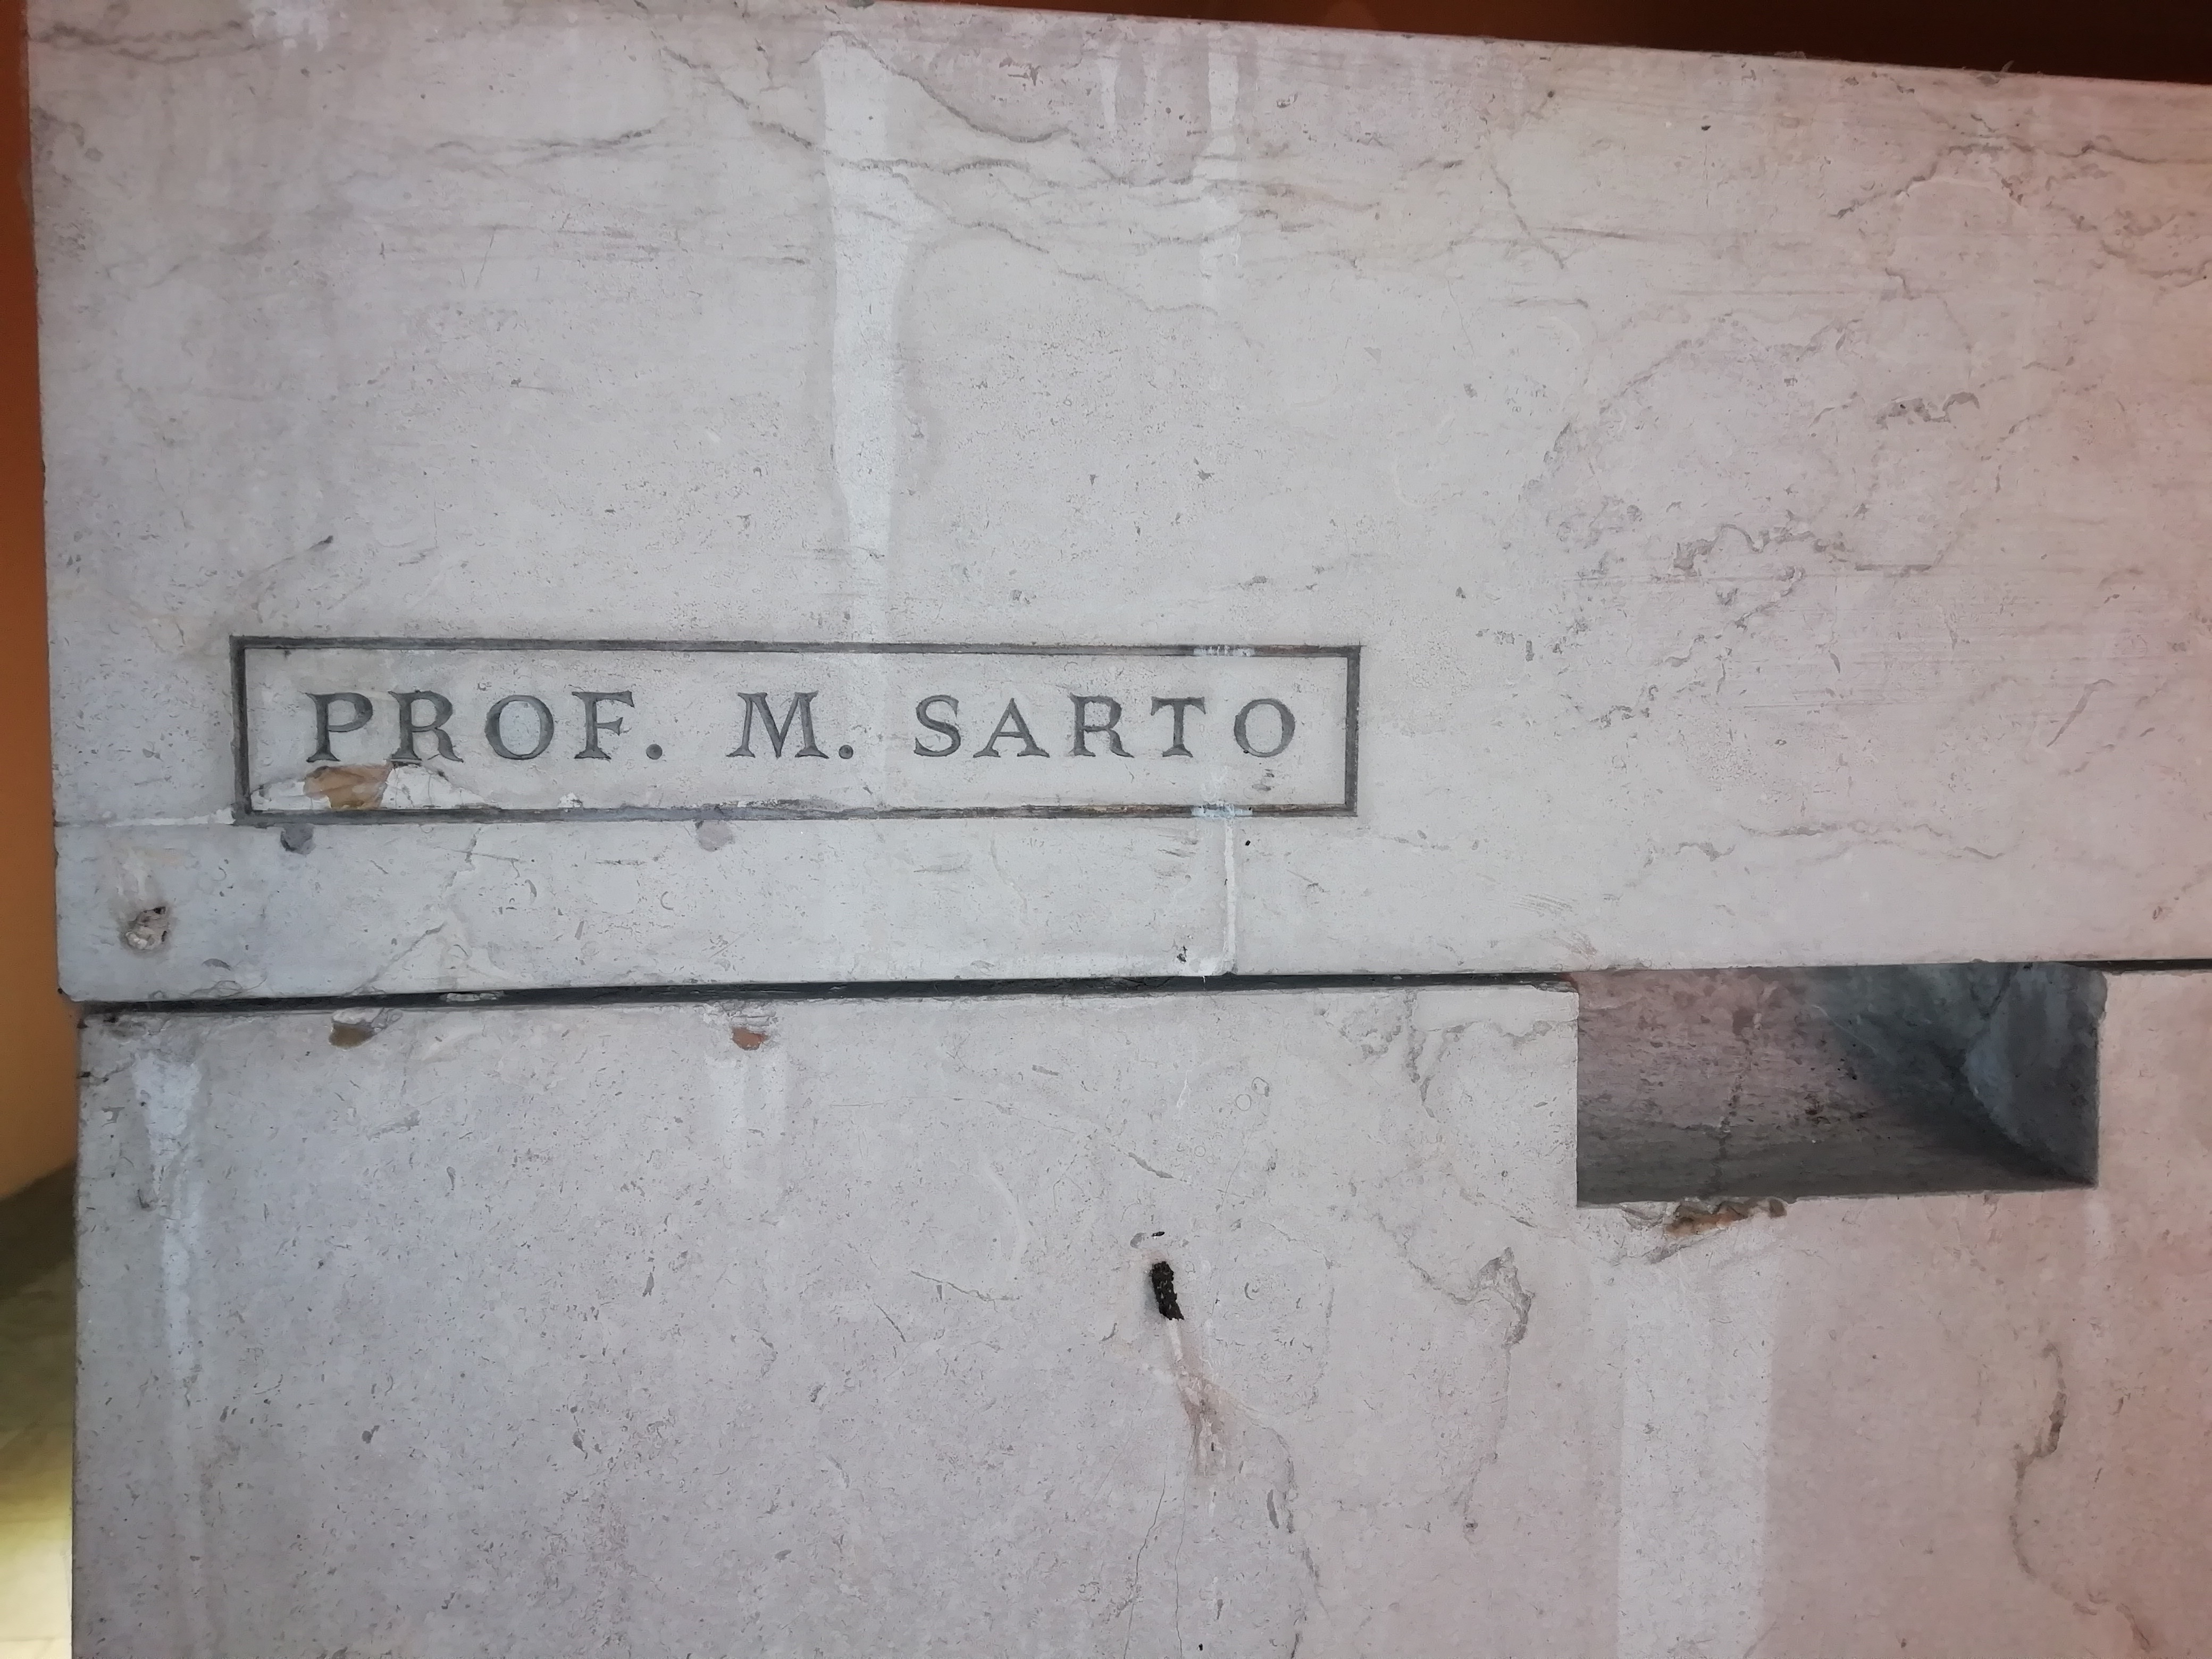
Signature of: mario sarto